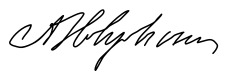
Signature of: archibald scott cleghorn